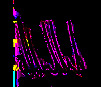
Signature of: nicolás maduro guerra